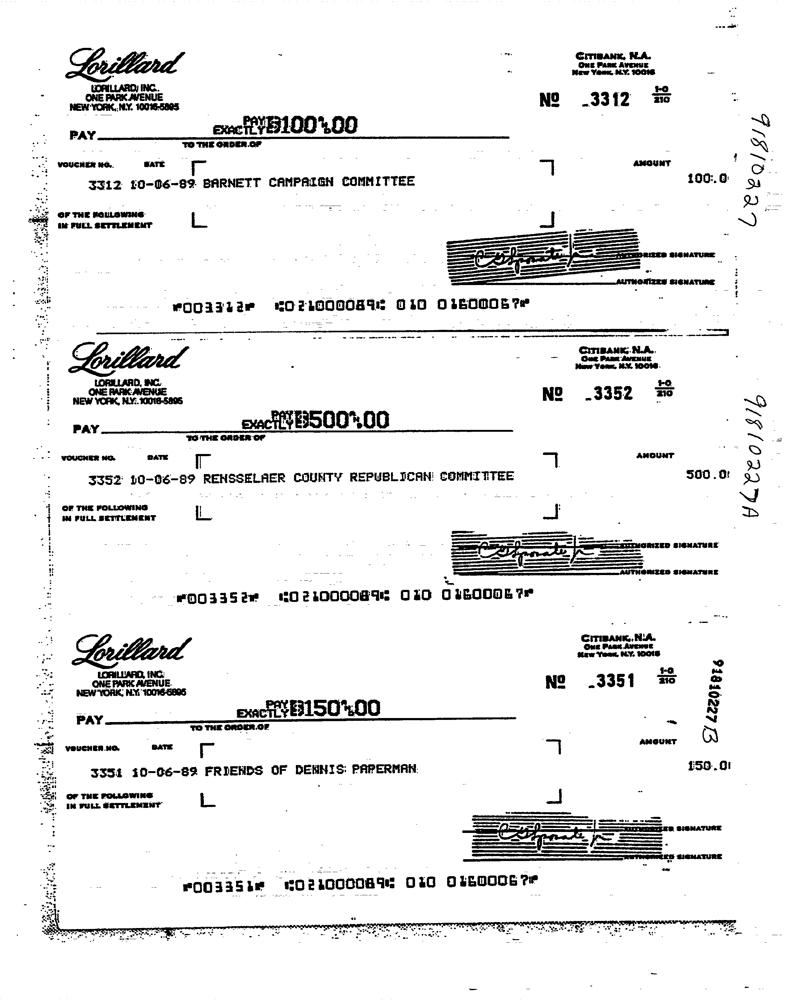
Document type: Invoice